Question: How is the history relevant to the case?
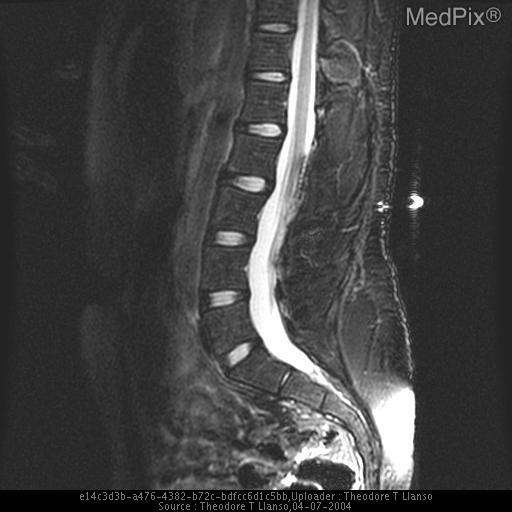
Answer: The patient's history of 17 Year old who at age 10 underwent surgery fo a tethered cord. is key in understanding the case.